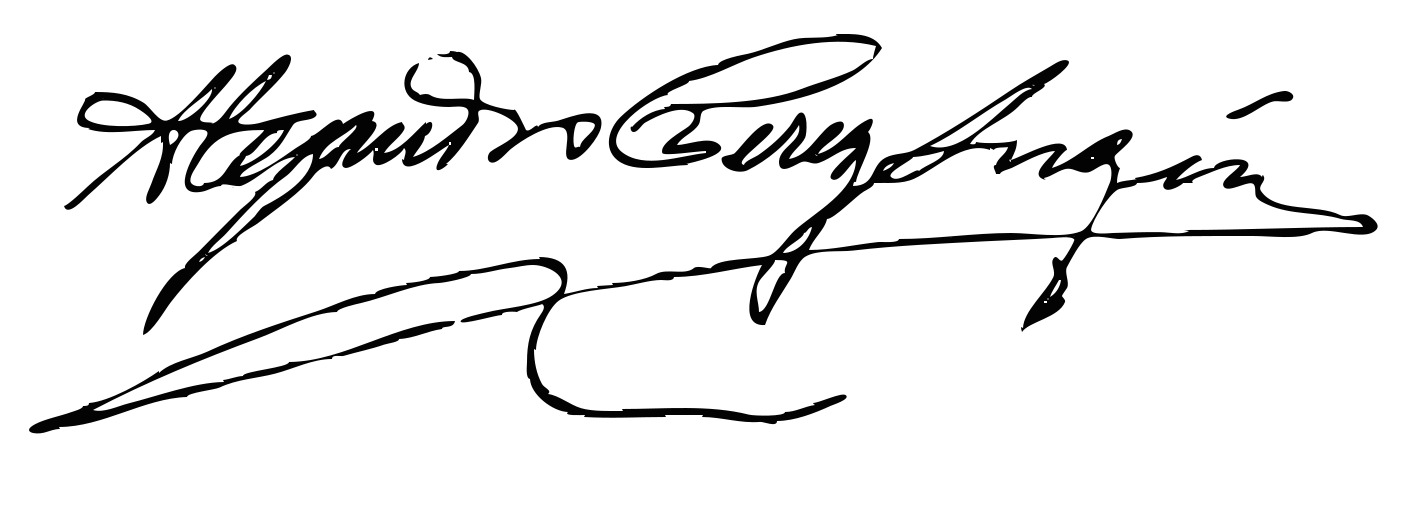
Signature of: alejandro pérez lugín